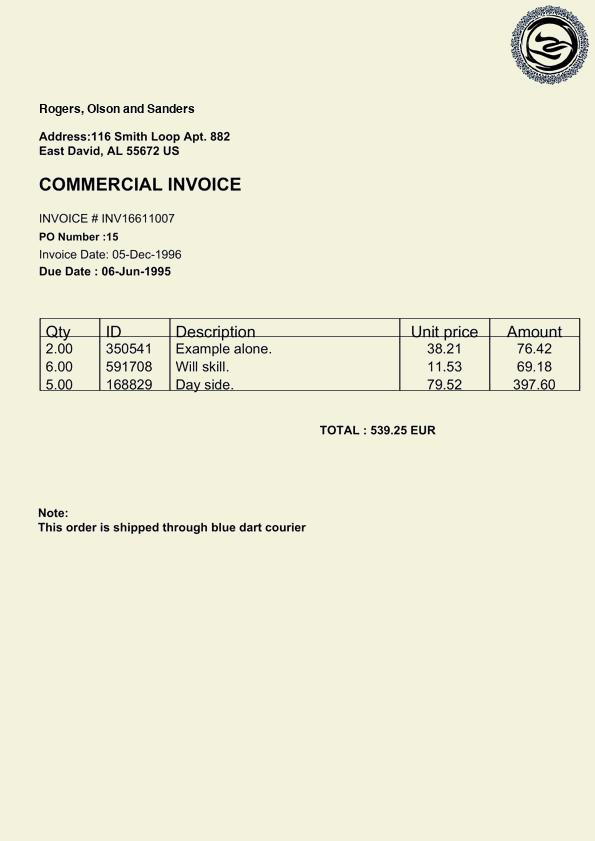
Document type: Invoice